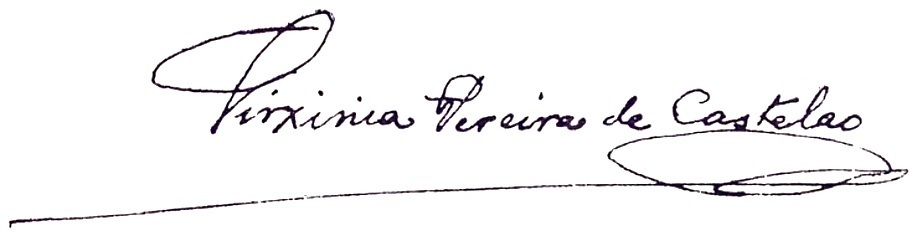
Signature of: virxinia pereira renda